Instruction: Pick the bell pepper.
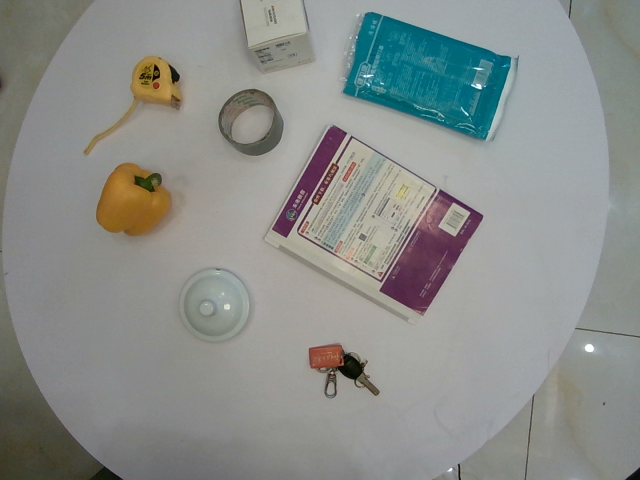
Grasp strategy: vertical